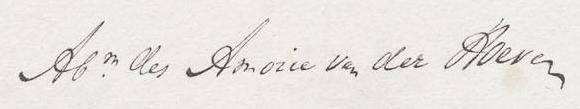
Signature of: abraham des amorie van der hoeven